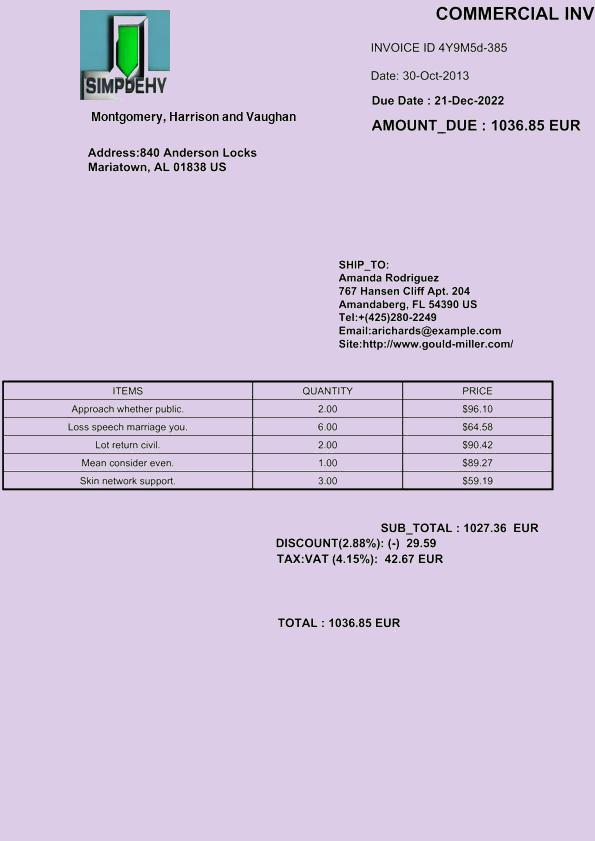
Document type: Invoice